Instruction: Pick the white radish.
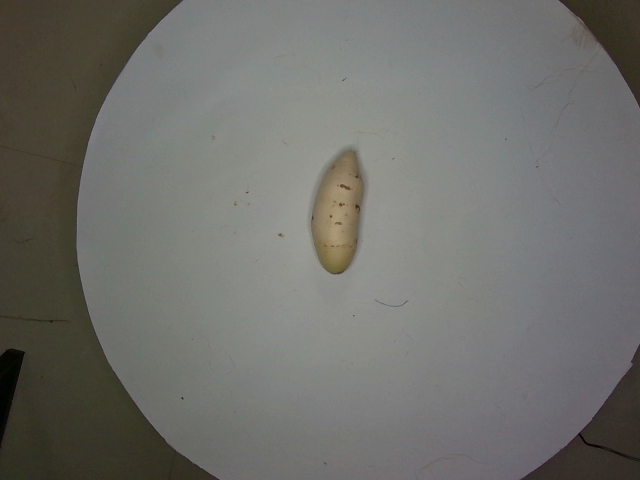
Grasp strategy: vertical